Question: What is the main concern?
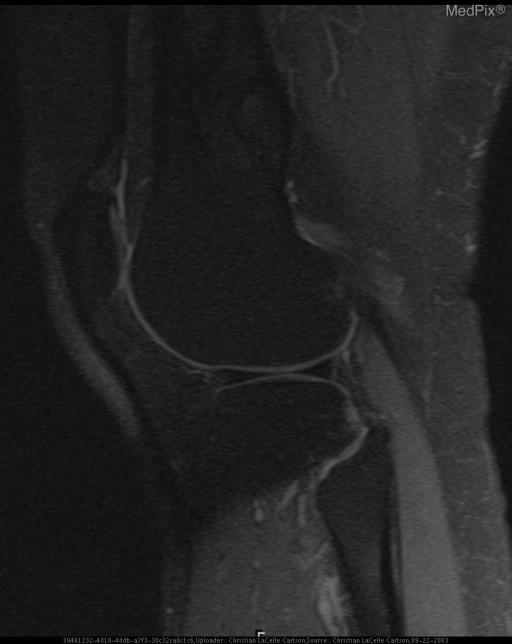
Answer: The findings suggest A geographic, lobulated, well marginated, radiolucent, expansile, medulary lesion with a thin rim of sclerosis and central calcific densities is seen on plain radiograph in the posterior aspect of the metadiaphysis of the distal right femur without cortical destruction.  T1 and T2 weighted magnetic resonance images show the lesion to have signal isointense to fat and a sclerotic rim.. MRI of the right knee reveals a well-defined, eccentric 20x42x42mm elliptical mass in the distal lateral metadiaphysis of the right femur.  The cortex is expanded, but there is no endosteal erosion or irregularity.  Marrow space is within normal limits.  The signal intensity within the mass is isointense to fat on T1 and proton density fat suppressed images consistent with an intraosseous lipoma.. The patient might have a history of 50 year-old female with bilateral knee pain..